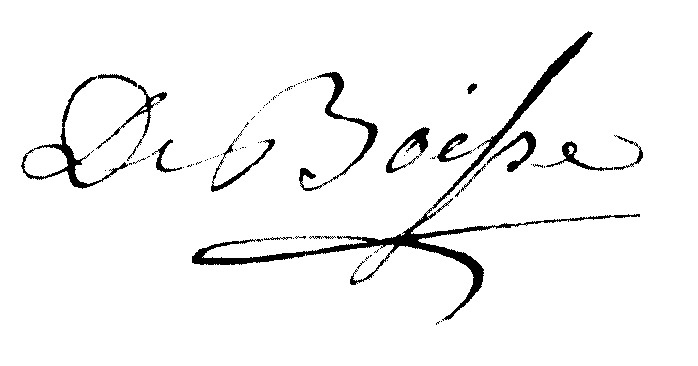
Signature of: barthélémy de boisse